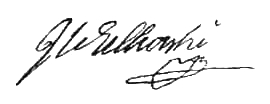
Signature of: józef wielhorski